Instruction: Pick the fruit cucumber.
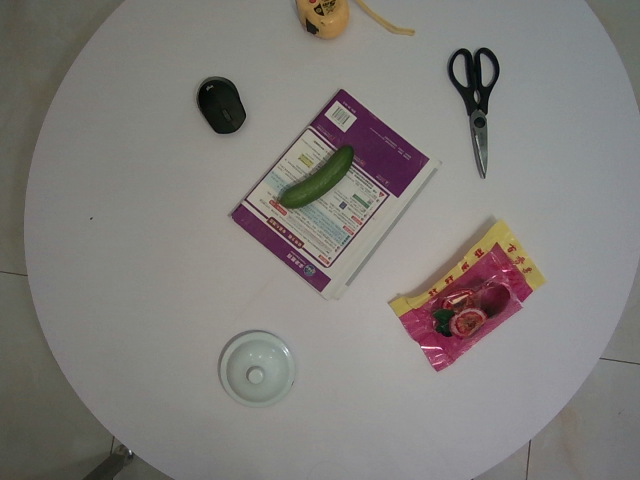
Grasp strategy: vertical